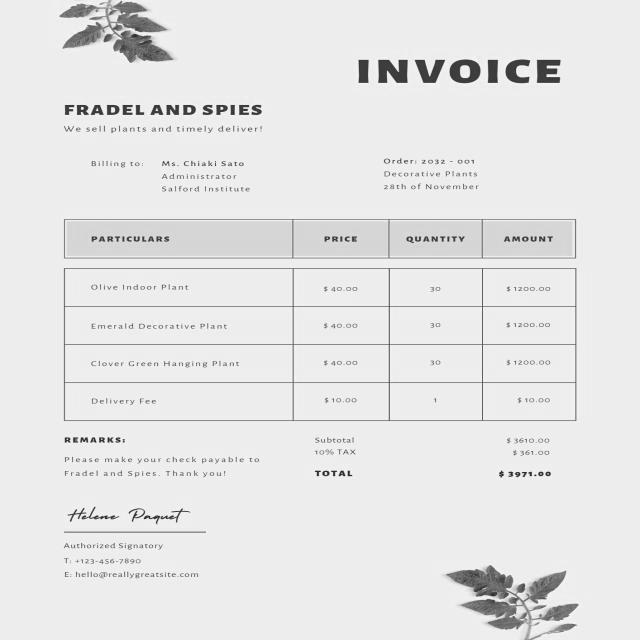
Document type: Invoice